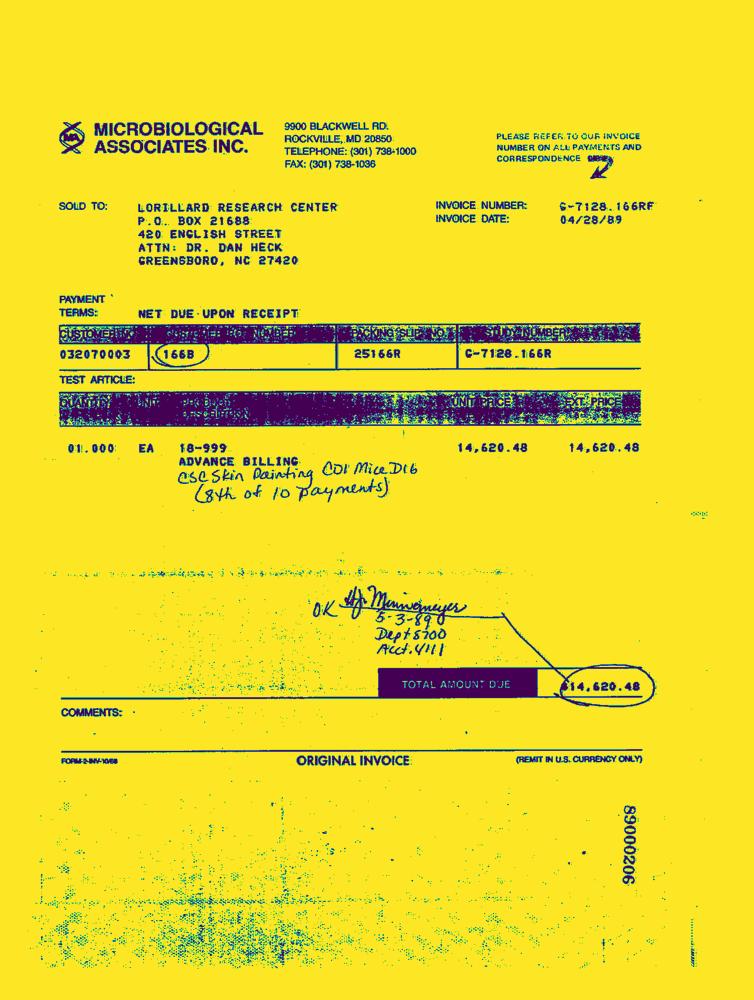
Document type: Invoice-Doc